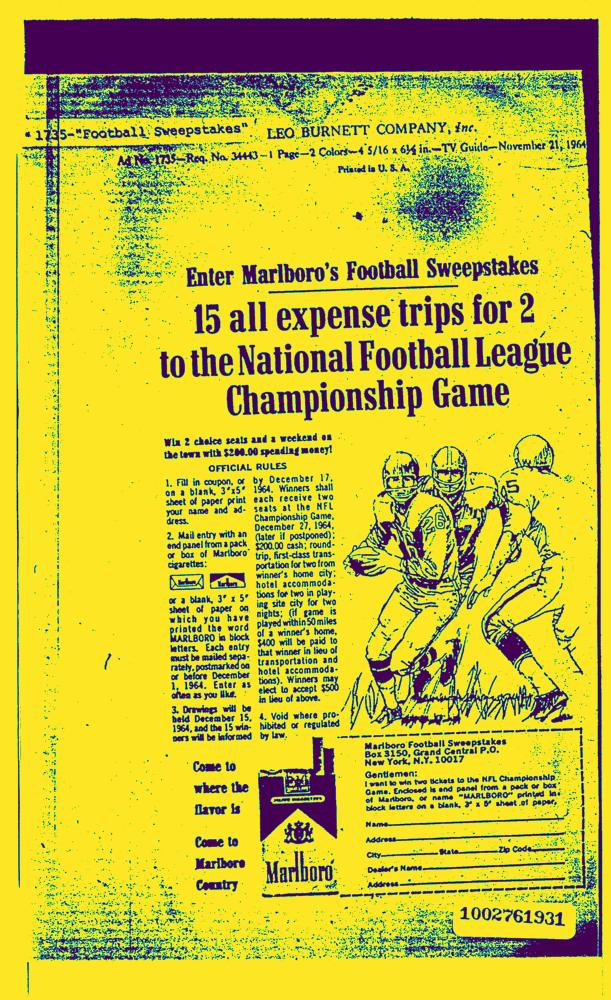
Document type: AD